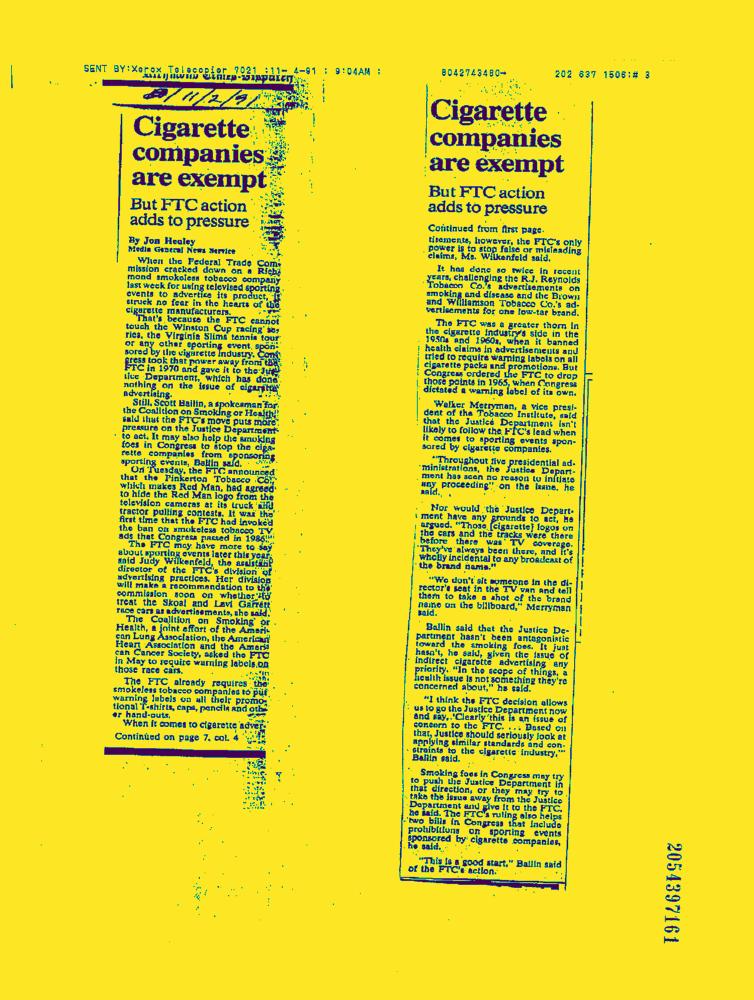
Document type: News-Article